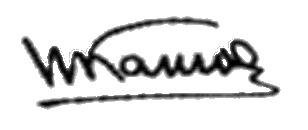
Signature of: nikolay kamov